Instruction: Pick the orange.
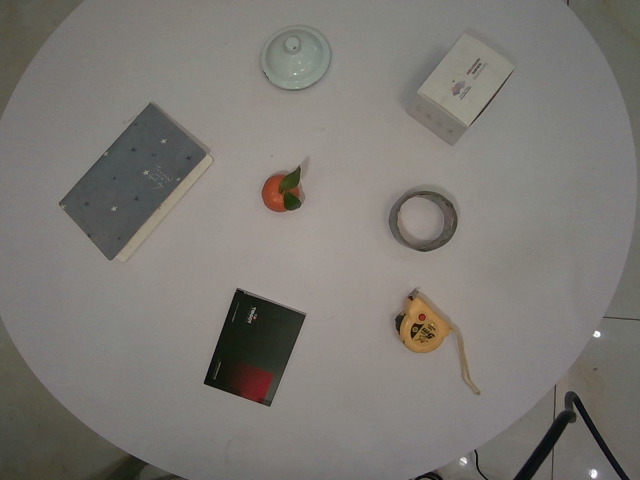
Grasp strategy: vertical